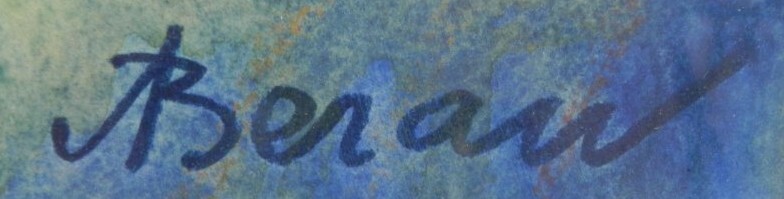
Signature of: aljo beran